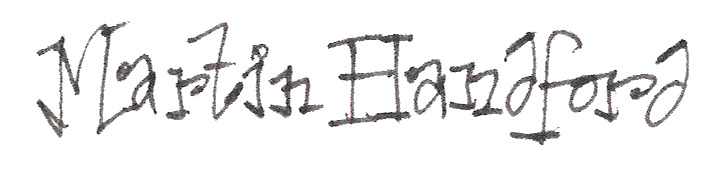
Signature of: martin handford